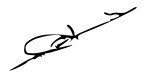
Signature of: mohammad reza rahimi